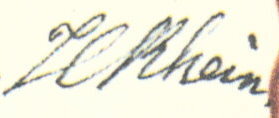
Signature of: hermann rhein